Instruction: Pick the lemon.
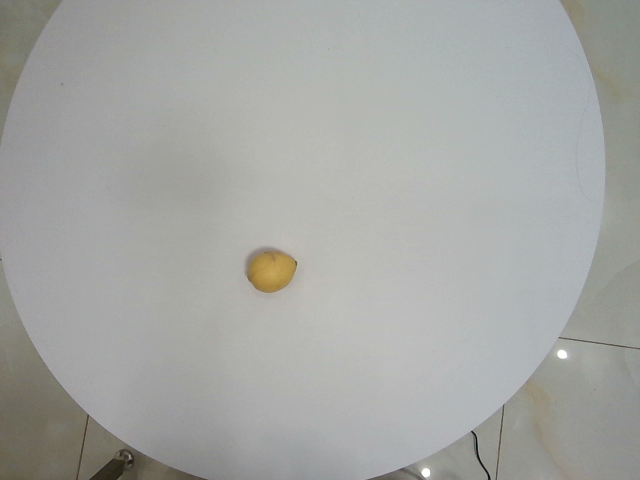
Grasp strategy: vertical